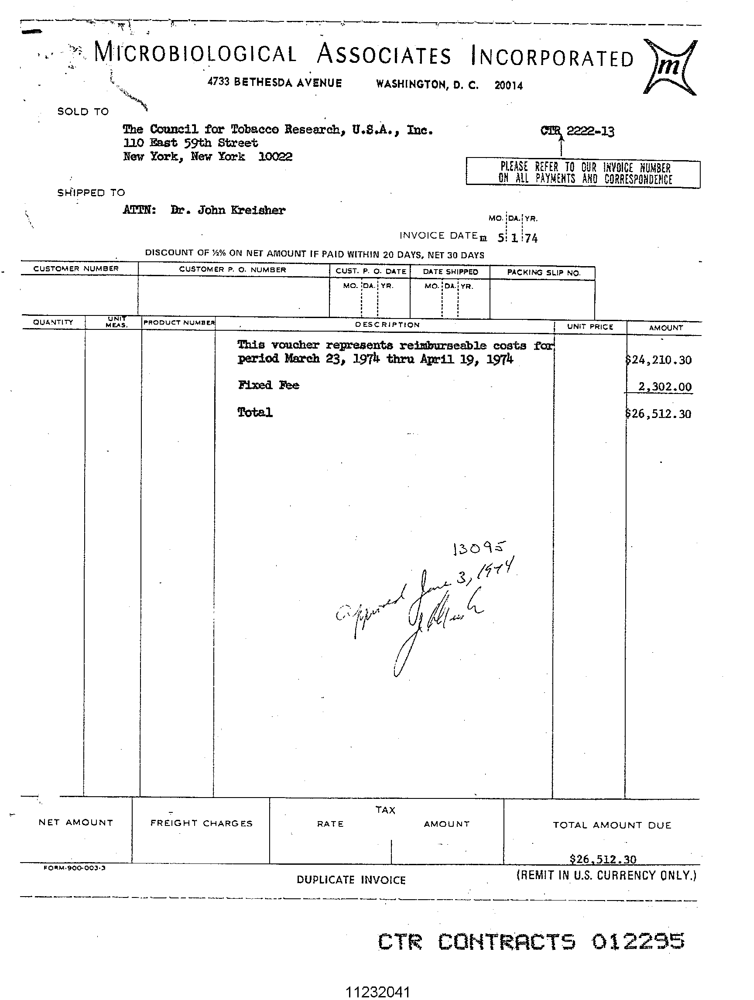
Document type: Invoice